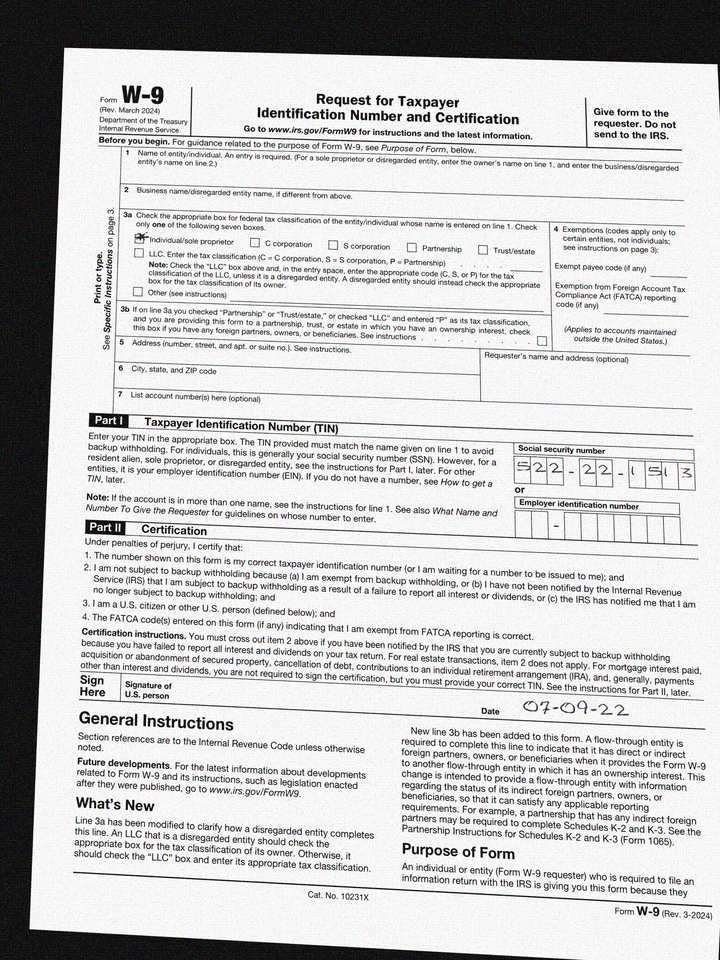
cbx: yes
ssn: 522221513
sdt: 07-09-22